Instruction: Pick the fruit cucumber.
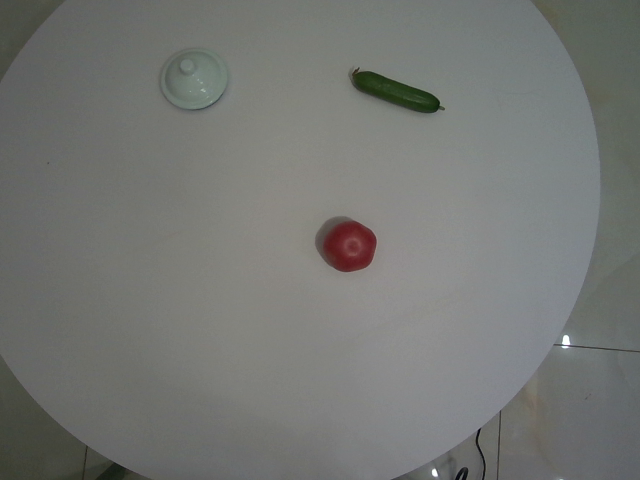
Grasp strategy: vertical